Question: What is the filing due date as per the document?
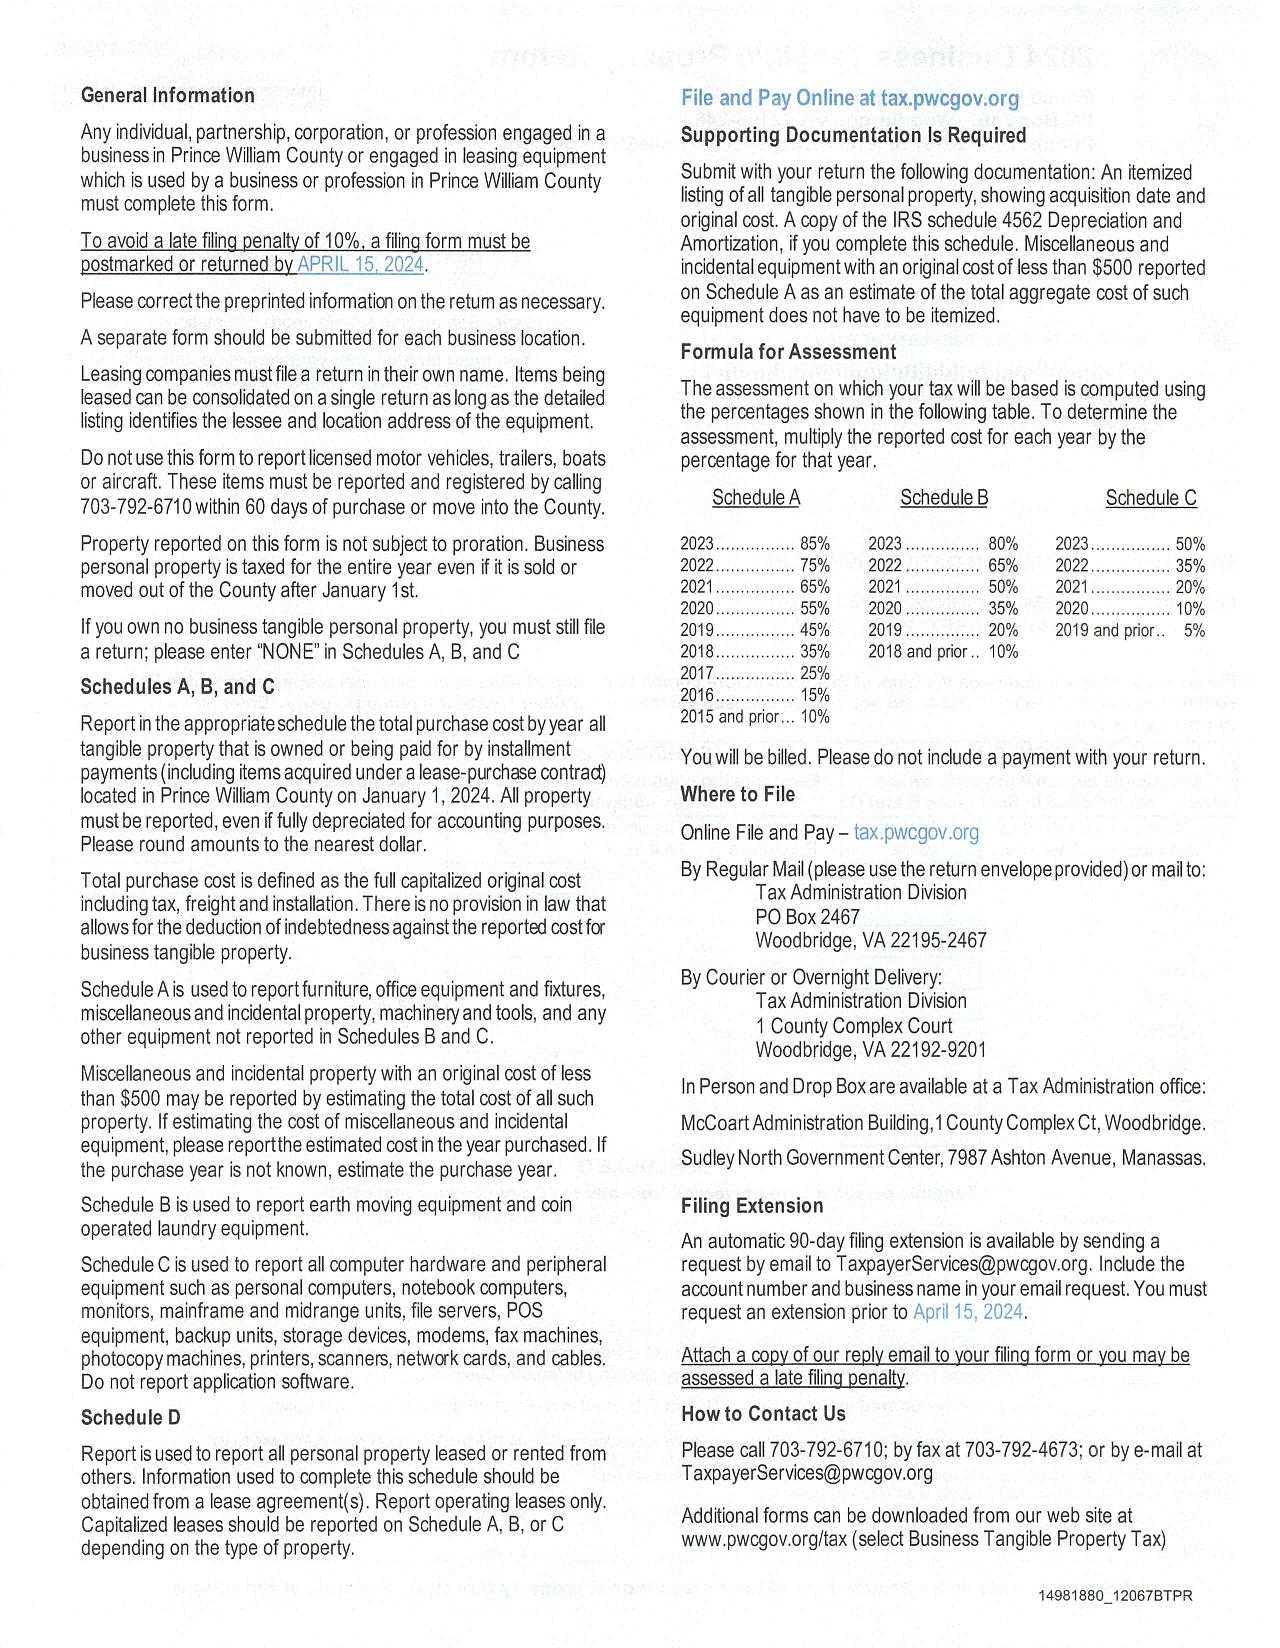
Answer: "15-Apr-24"